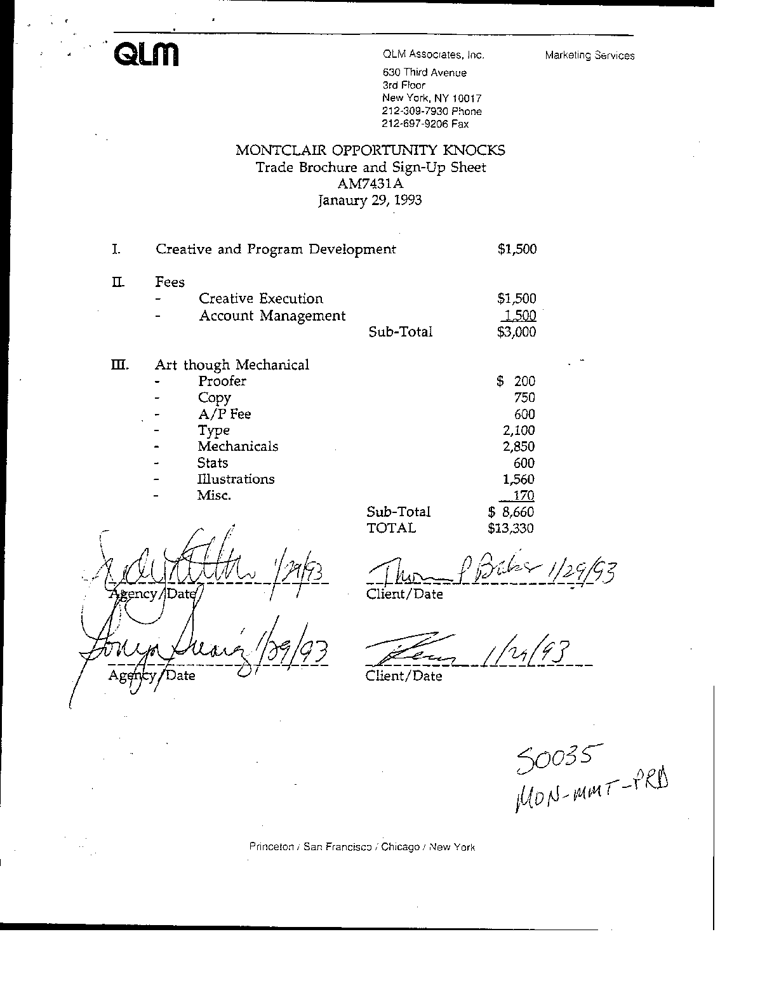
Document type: Invoice